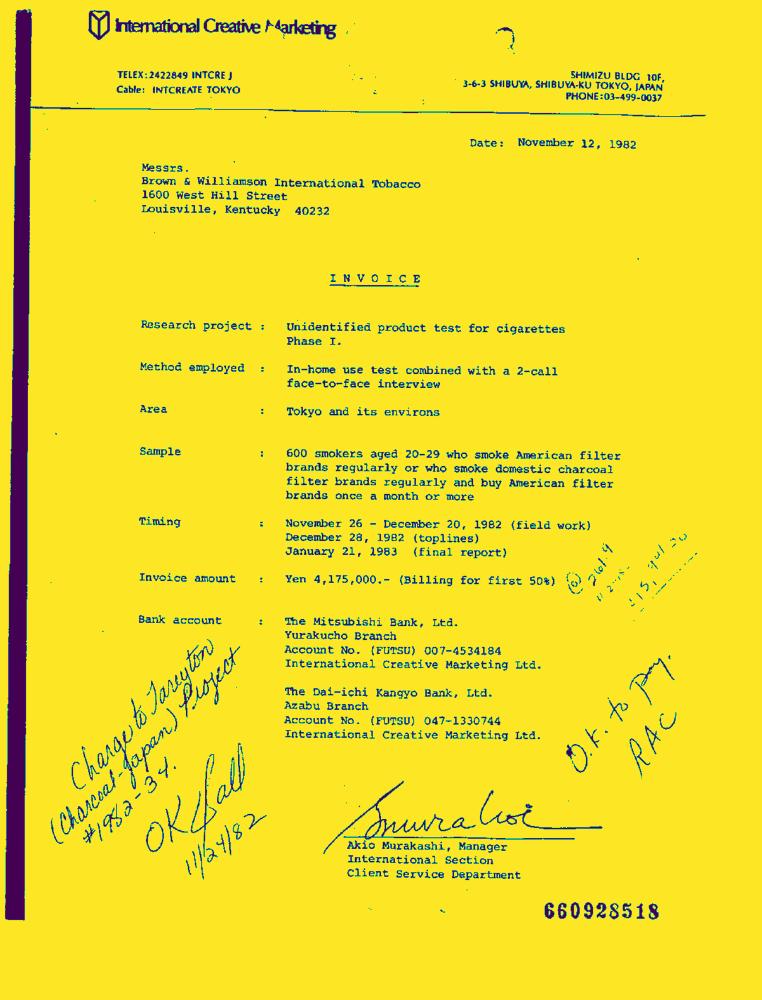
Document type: Invoice-Doc